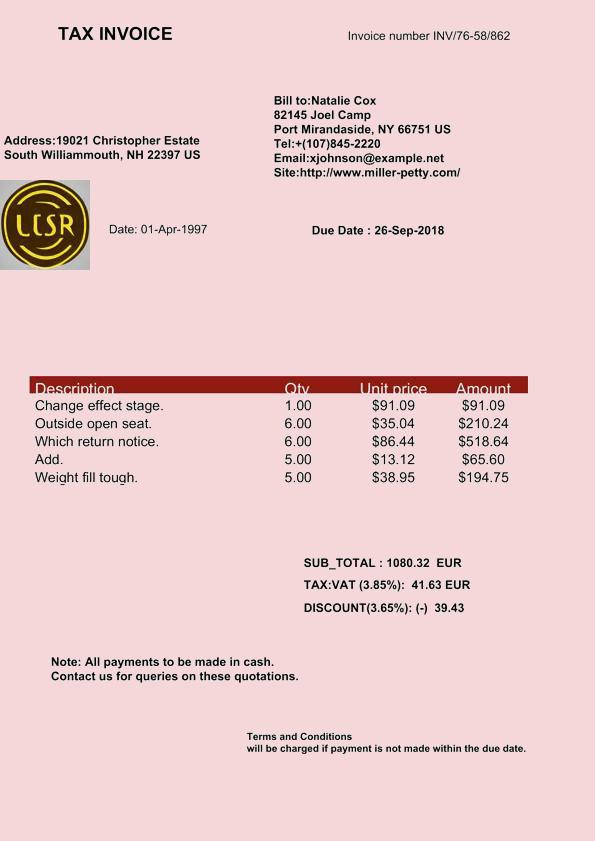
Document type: Invoice